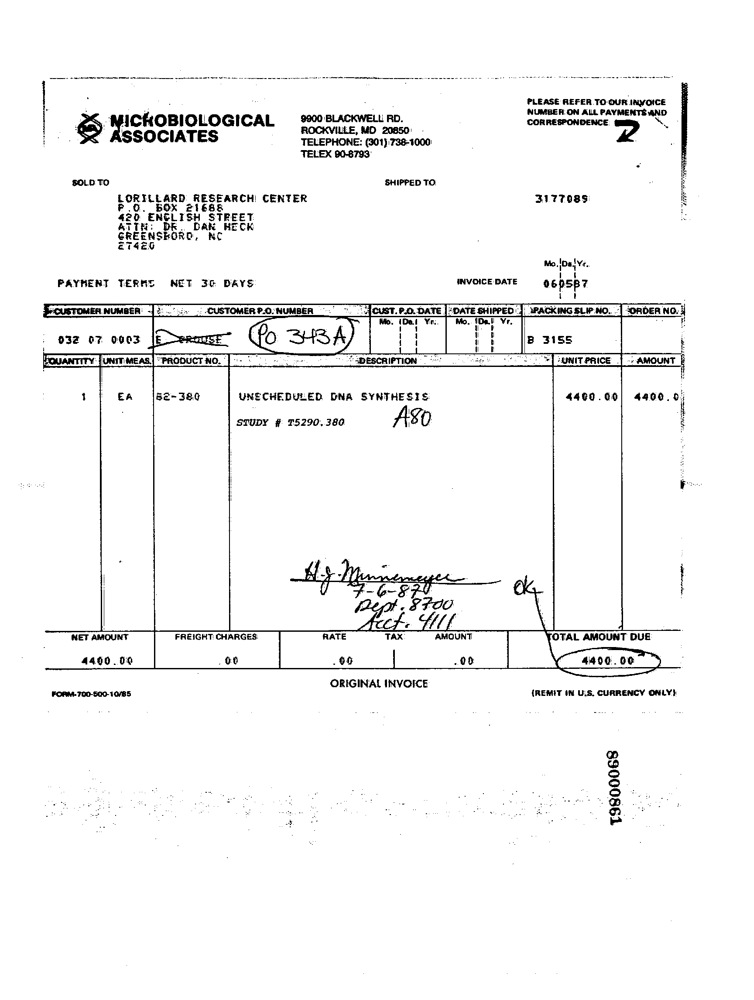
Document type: Invoice